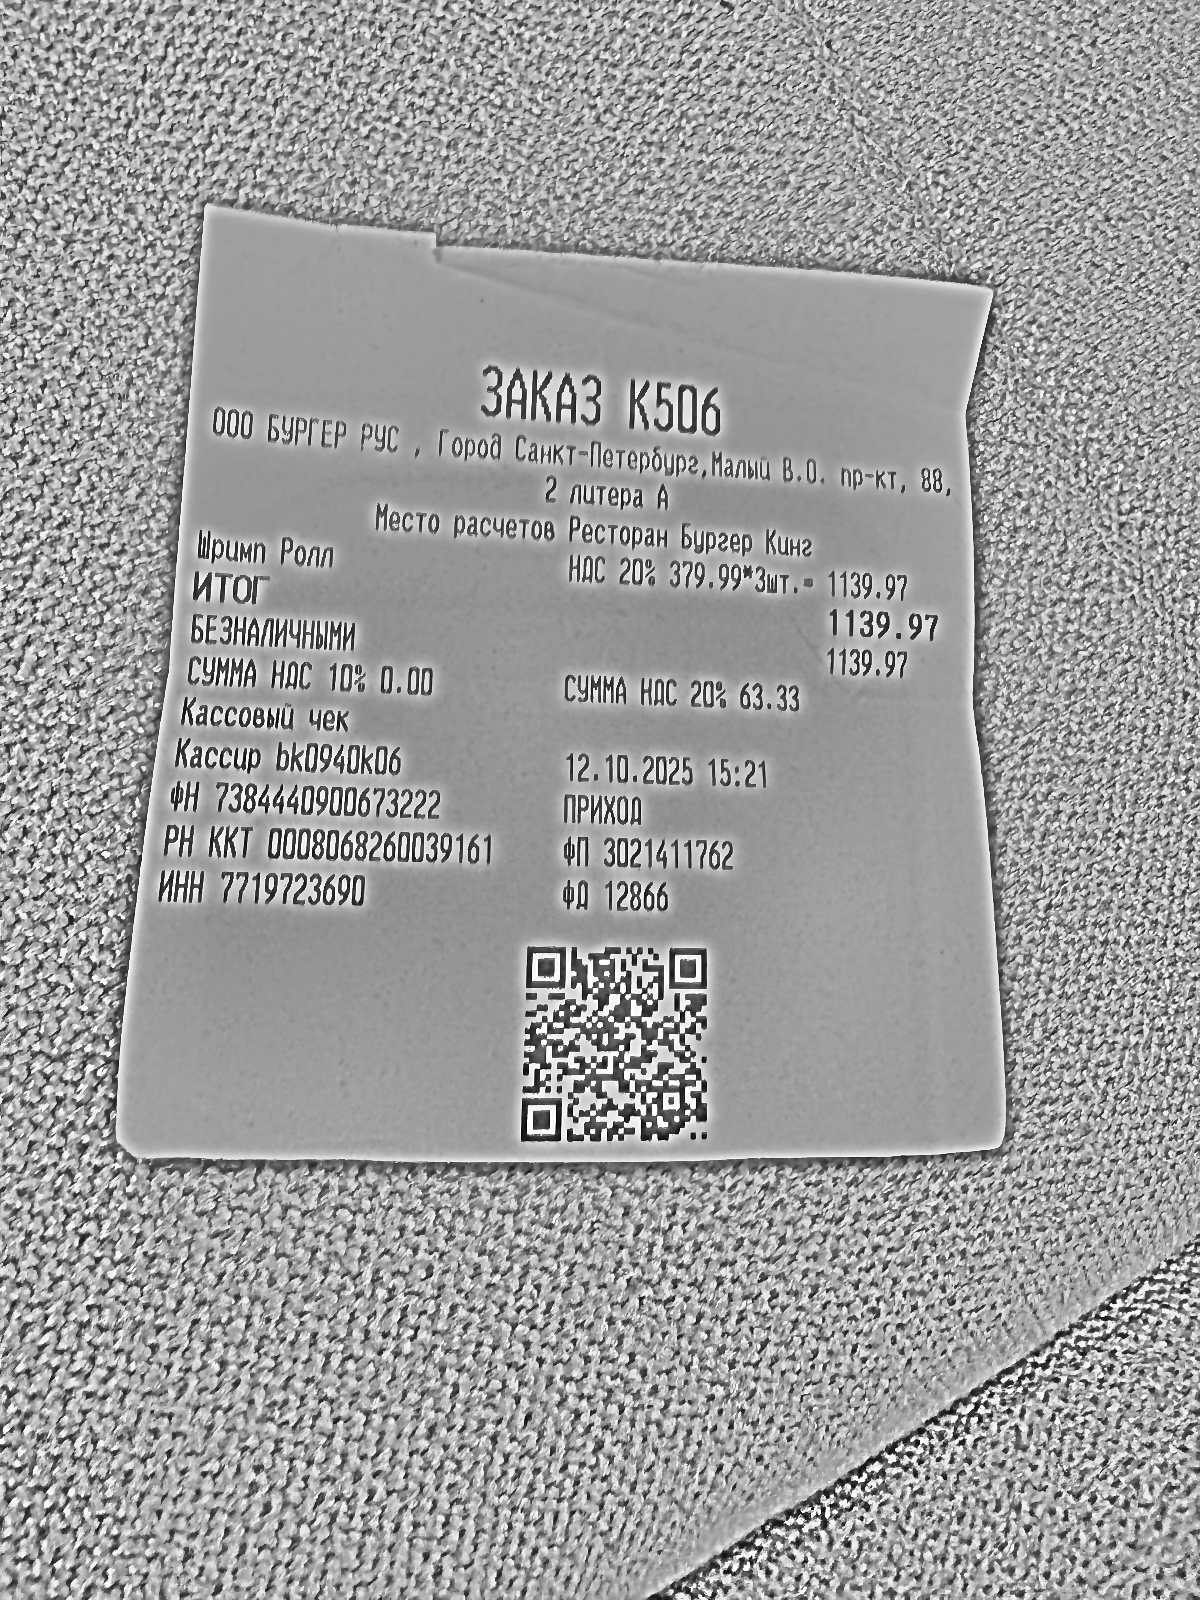
Продавец: ООО БУРГЕР РУС
ИНН: 7719723690
Дата: 12.10.2025
Товары: Шримп Ролл
Количество: 3
Цена: 379.99
Сумма: 1139.97
Итого: 1139.97